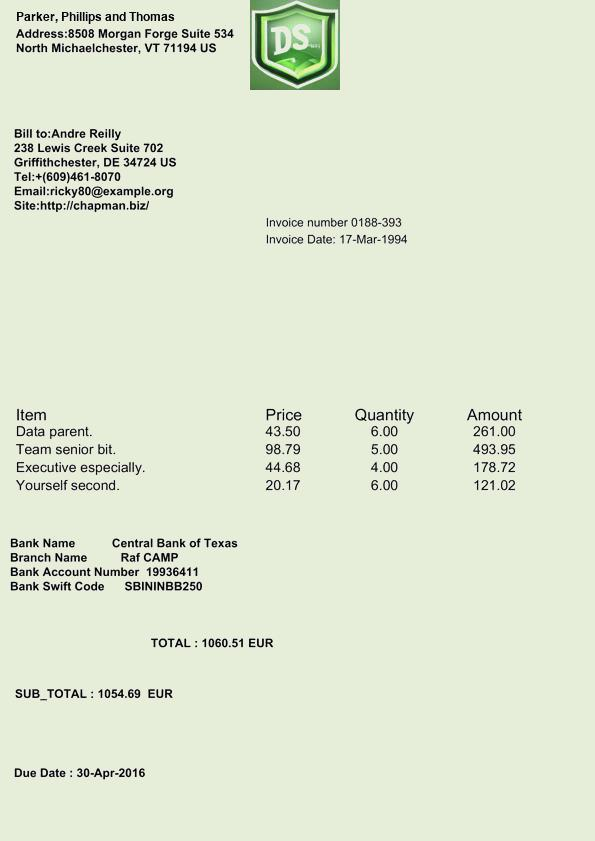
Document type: Invoice